Can you pull out the amount in words, numerical amount, payee's name, date of the cheque, and the bank's name from the image?
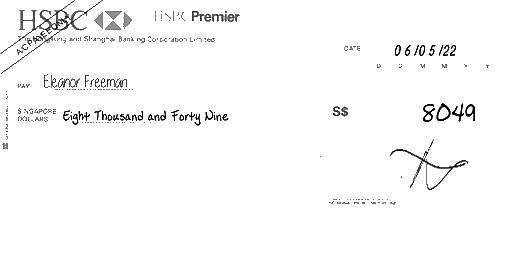
amt_in_words: Eight Thousand and Forty Nine
amt_in_figures: 8049
payee_name: Eleanor Freeman
bank_name: HSBC
cheque_date: 06/05/22